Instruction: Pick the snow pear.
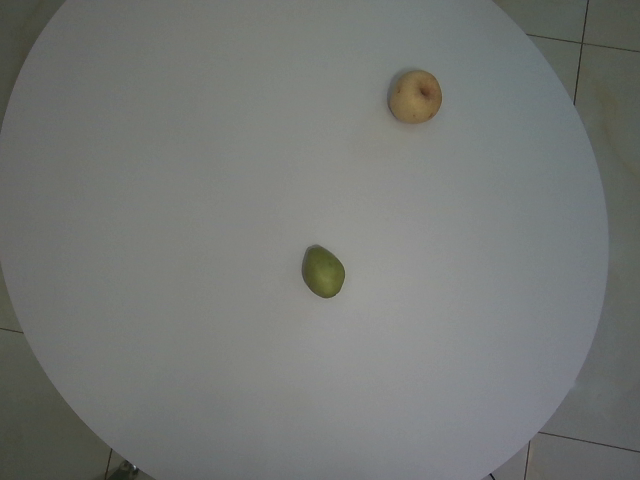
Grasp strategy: vertical